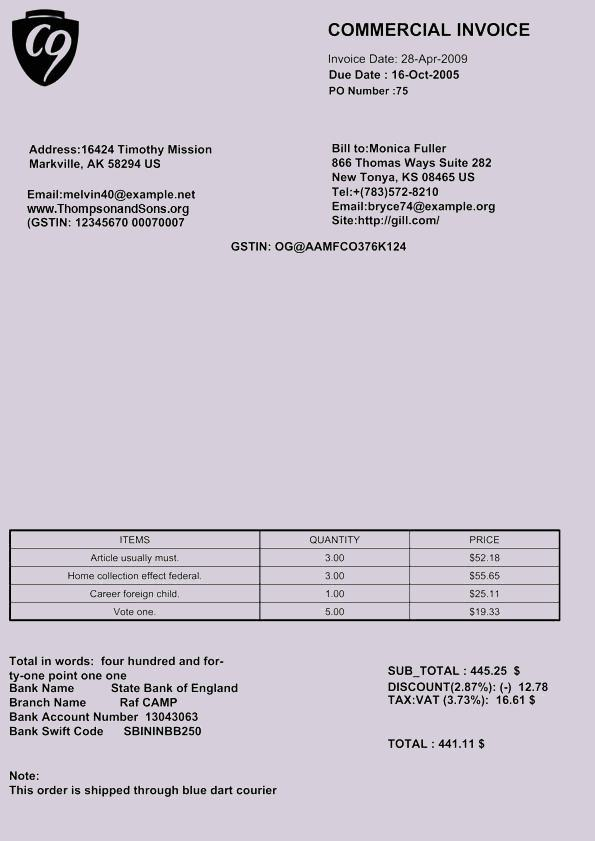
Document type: Invoice